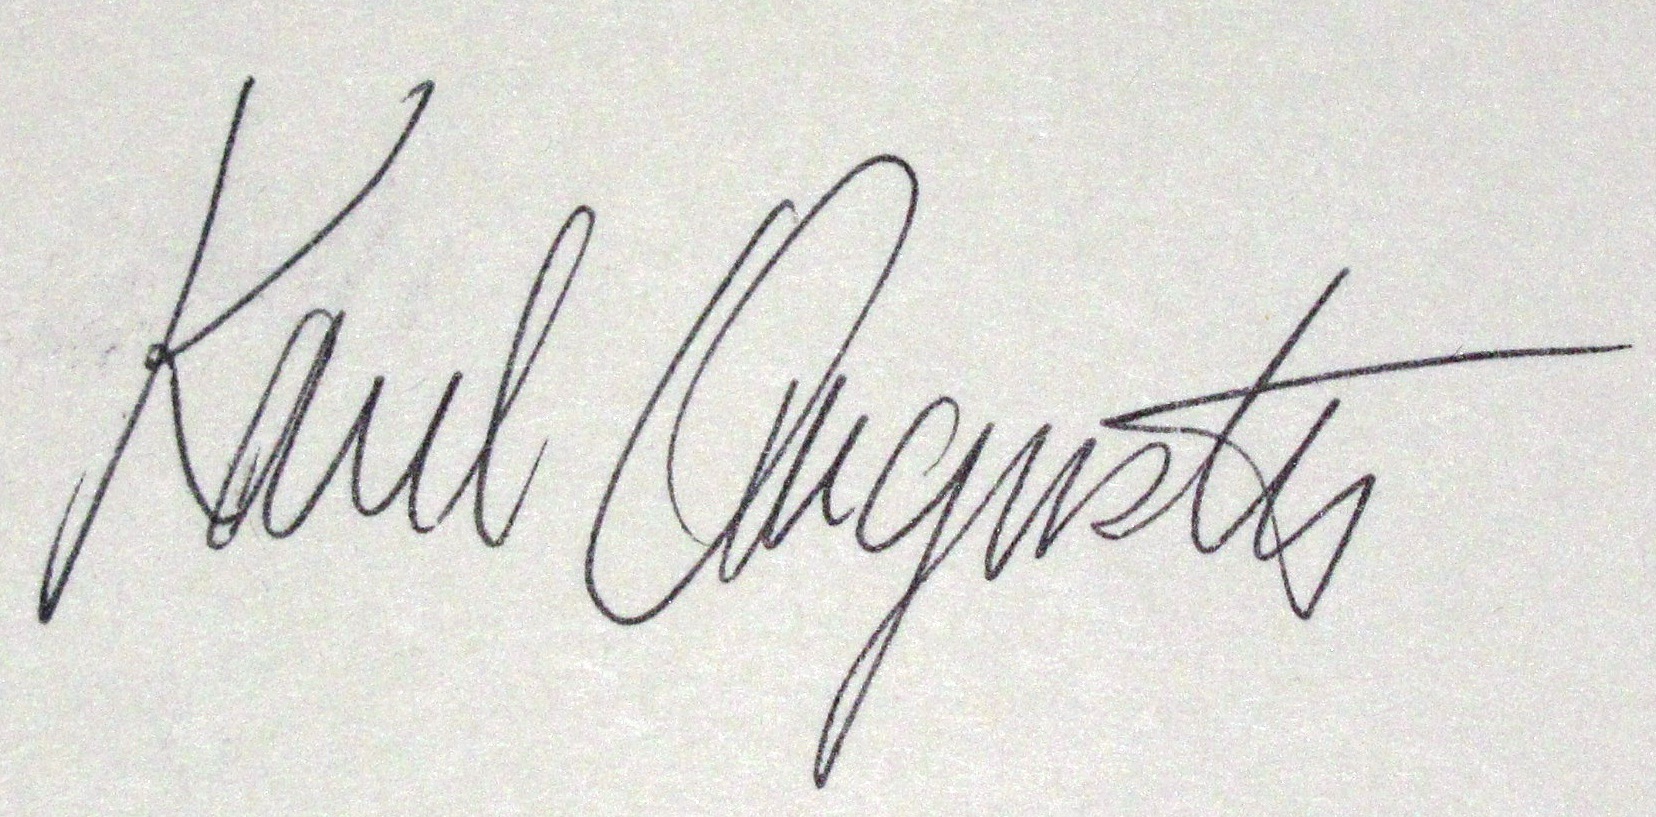
Signature of: karel augusta